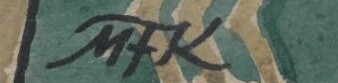
Signature of: marie fischerová kvěchová